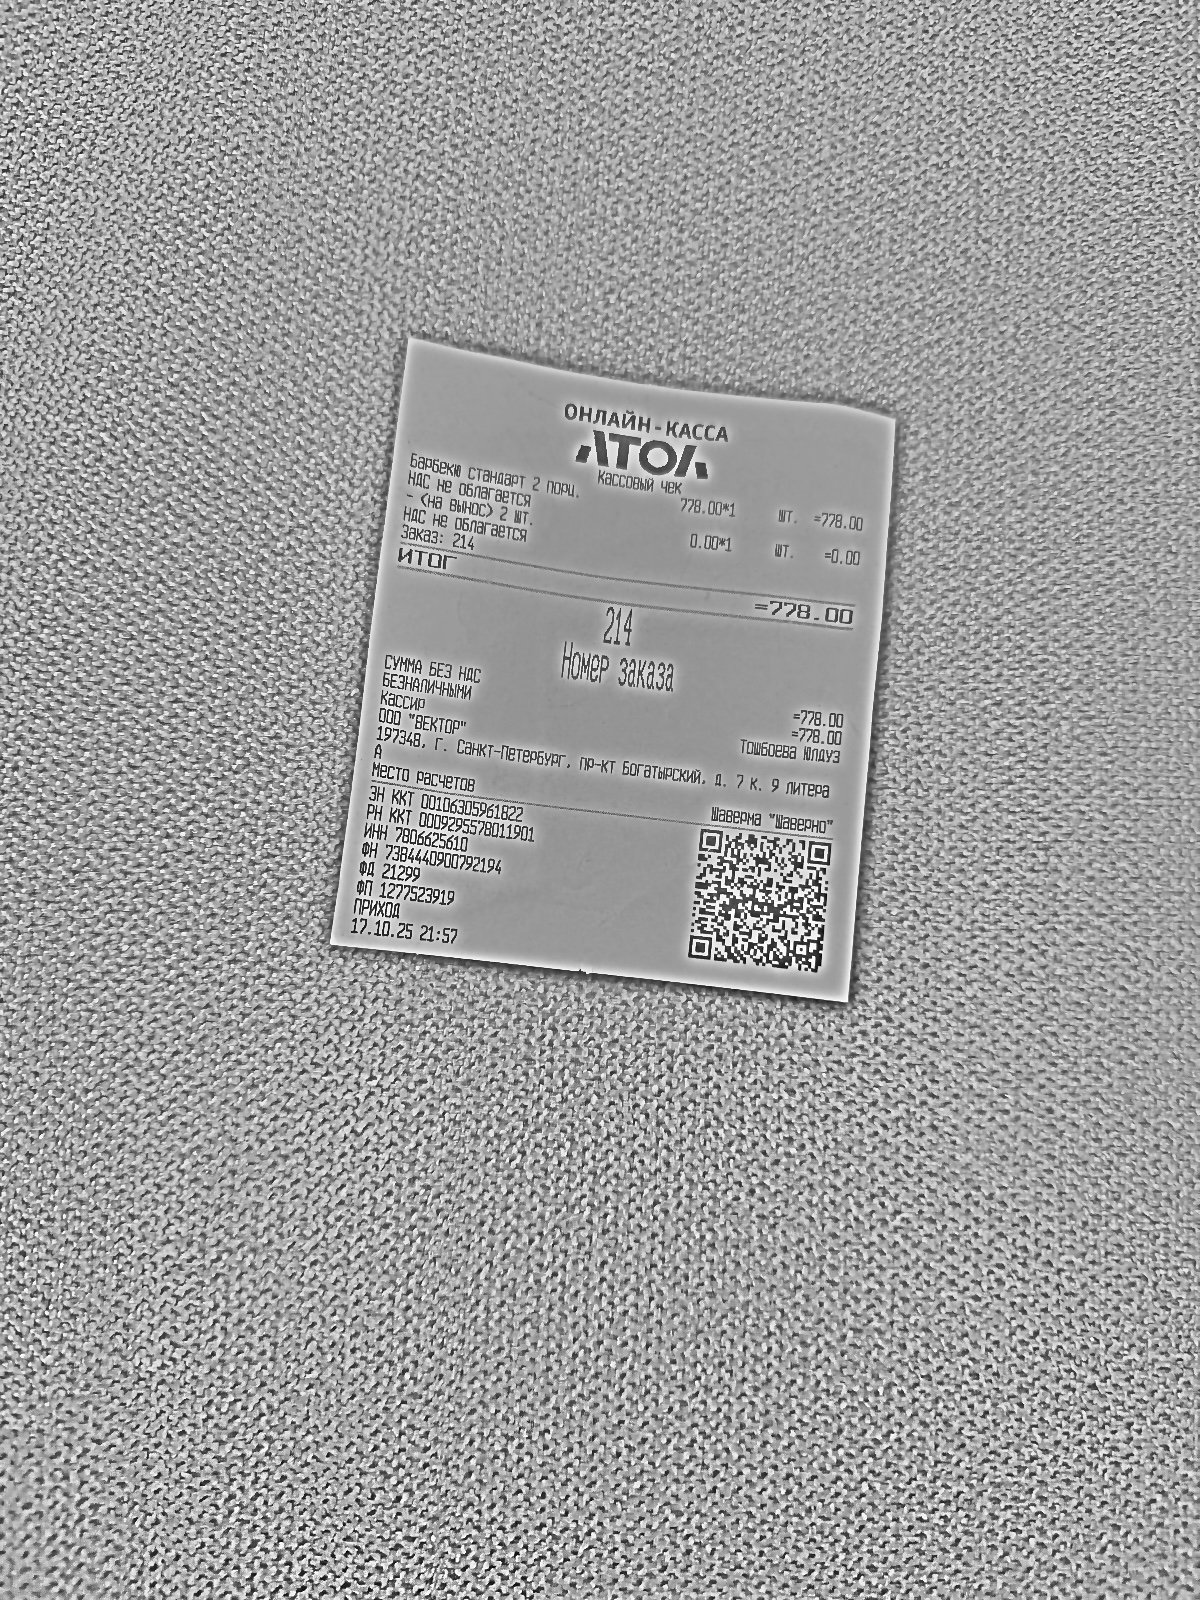
Продавец: ООО "ВЕКТОР"
ИНН: 7806625610
Дата: 17.10.25
Товары: Барбекю стандарт 2 порц.; - <на вынос> 2 шт.
Количество: 1; 1
Цена: 778.00; 0.00
Сумма: 778.00; 0.00
Итого: 778.00